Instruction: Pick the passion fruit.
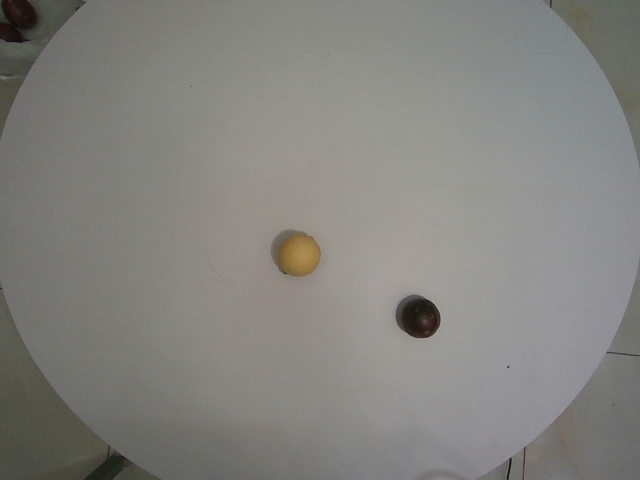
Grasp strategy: vertical